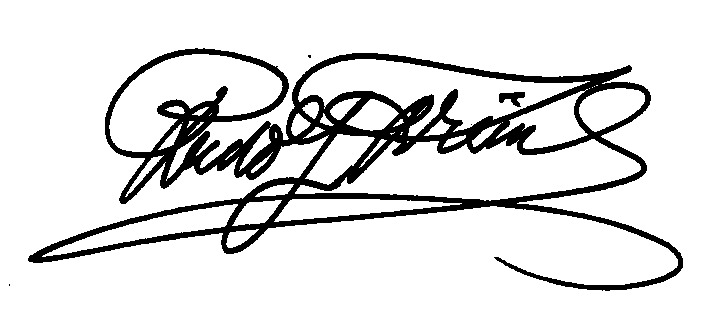
Signature of: rudolf friml